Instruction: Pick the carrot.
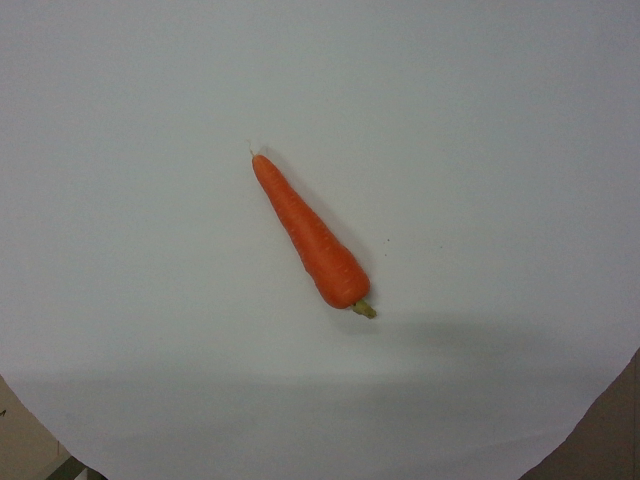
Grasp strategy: vertical